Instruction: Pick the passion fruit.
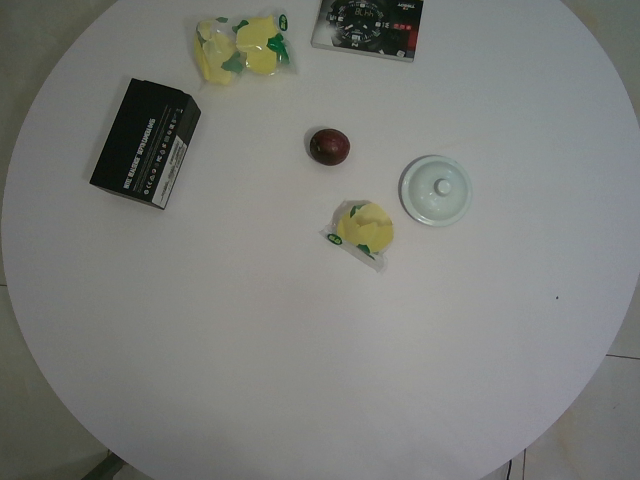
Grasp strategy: vertical